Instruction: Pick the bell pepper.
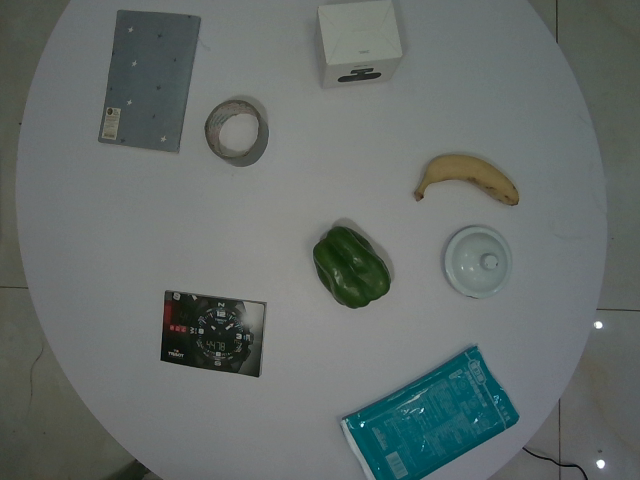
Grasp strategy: vertical